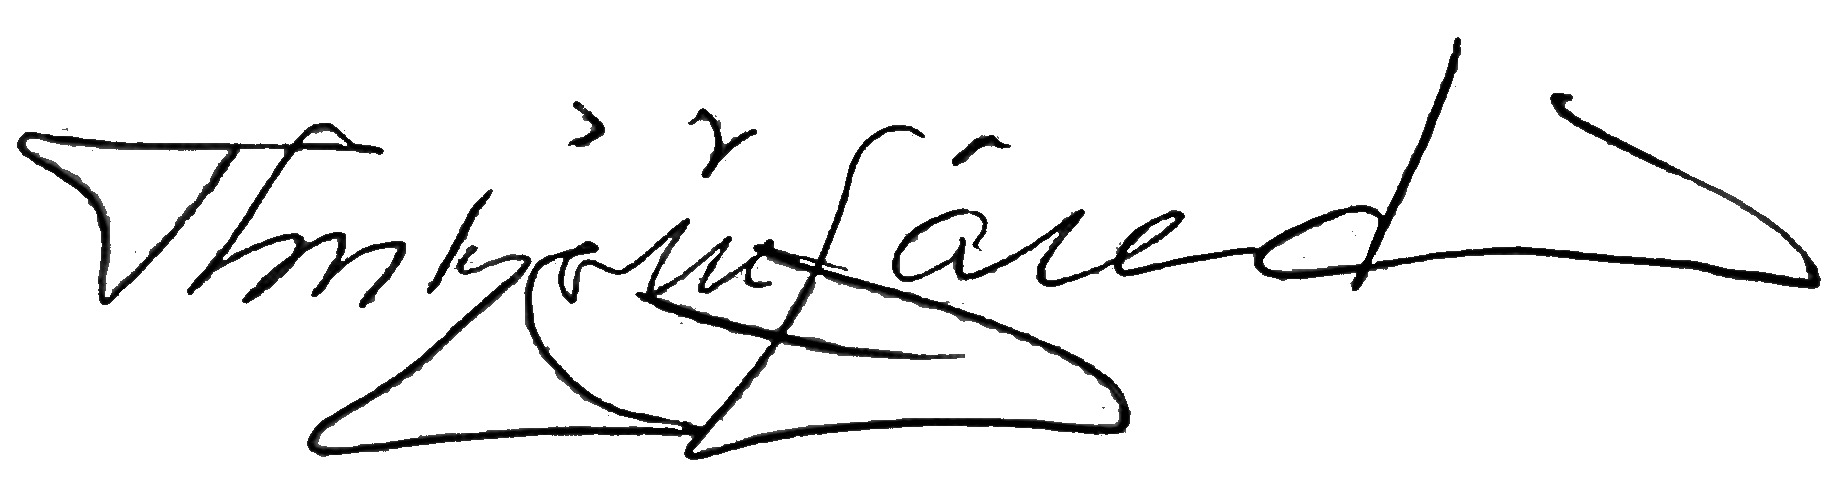
Signature of: thorbjörn fälldin